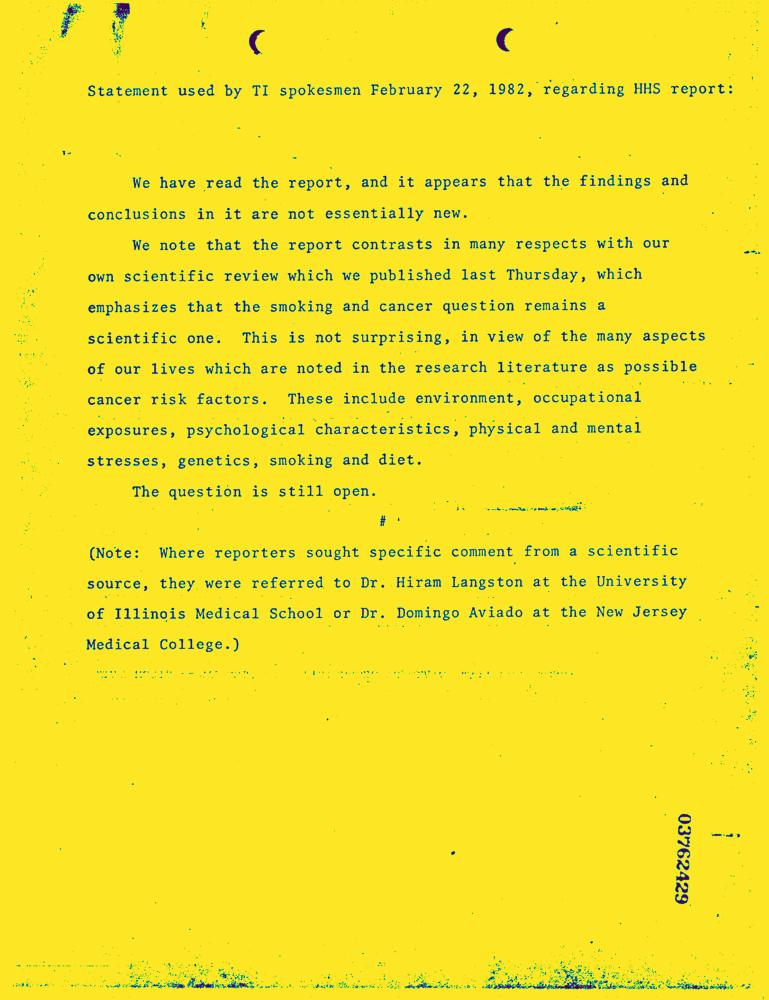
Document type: News-Article